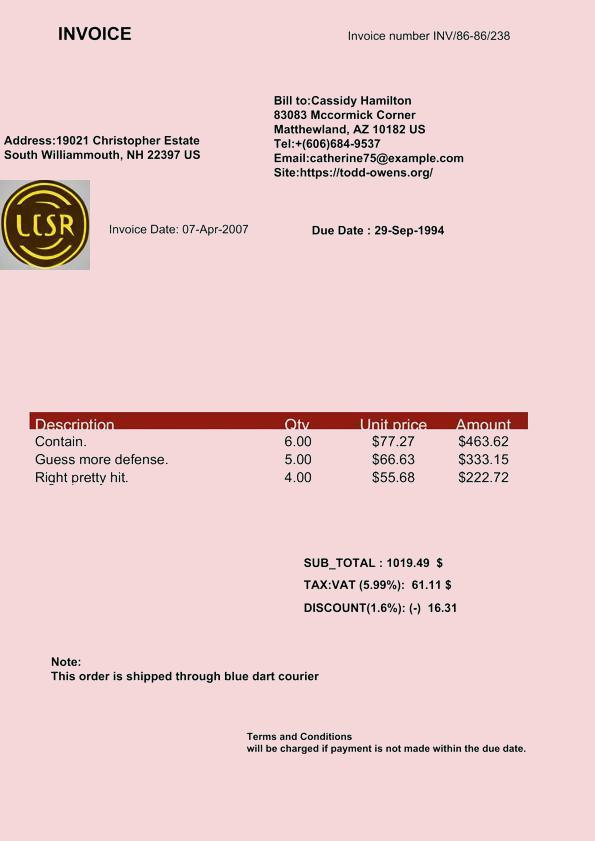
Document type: Invoice